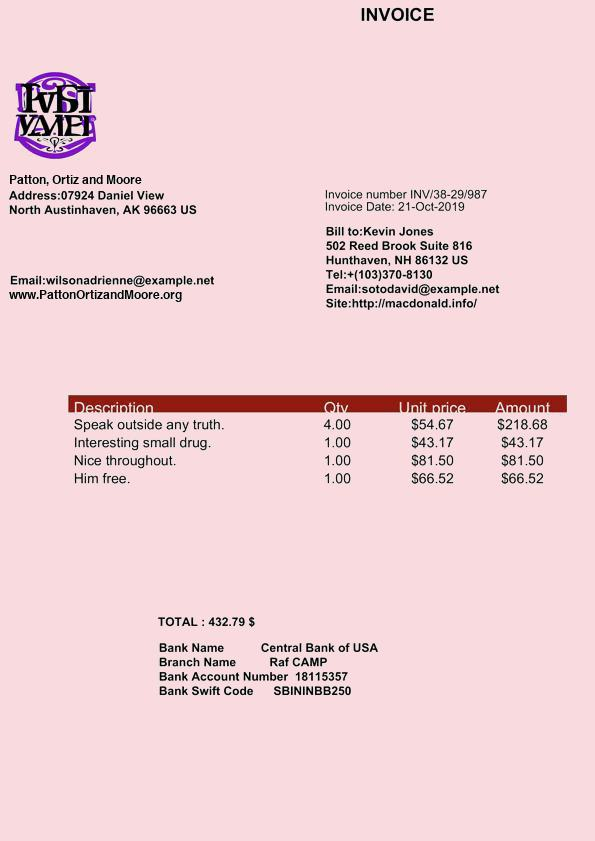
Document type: Invoice